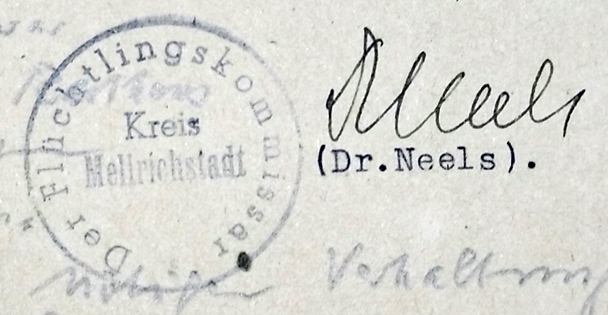
Signature of: hermann neels